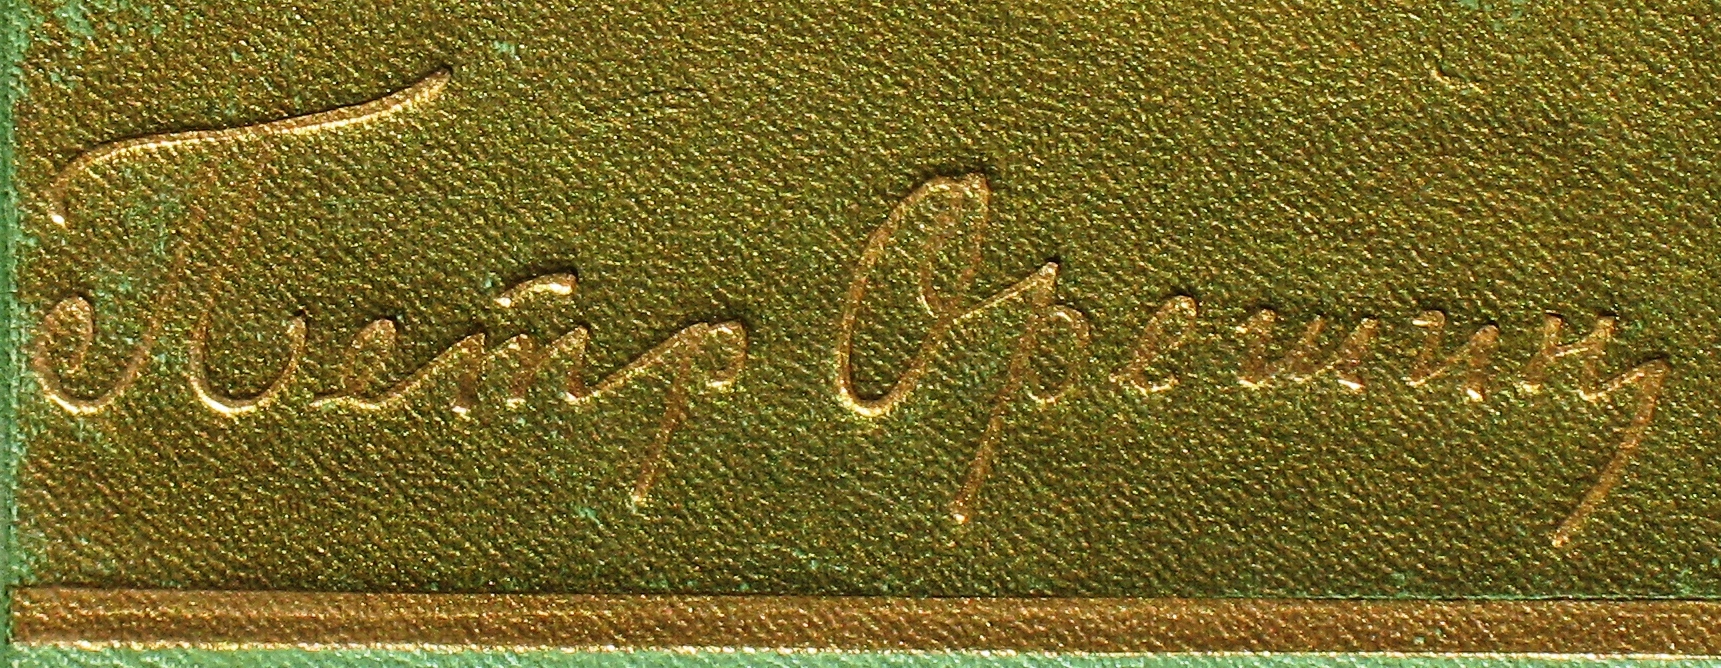
Signature of: petr oreshin